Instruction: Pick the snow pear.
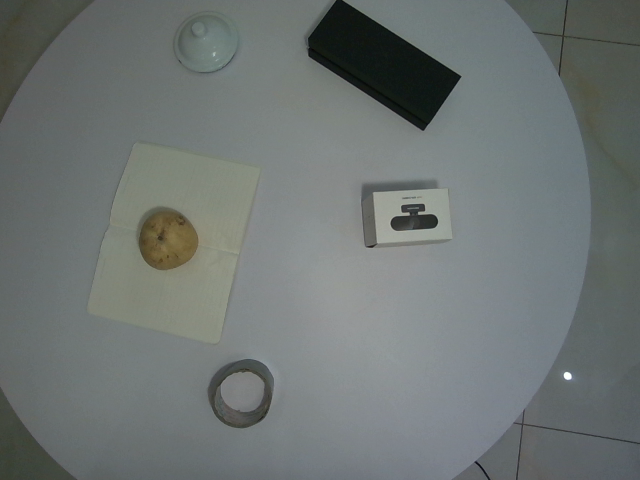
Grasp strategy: vertical